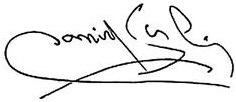
Signature of: daniel scioli